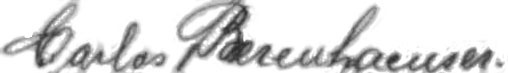
Signature of: carlos berenhauser